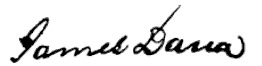
Signature of: james dana